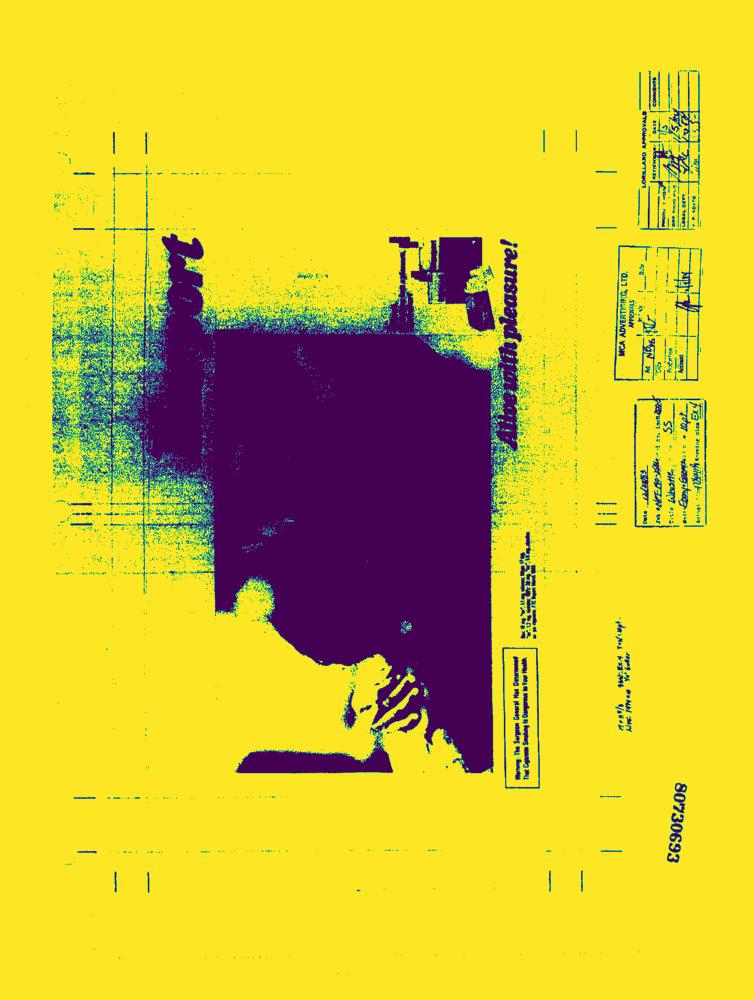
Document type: AD